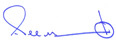
Signature of: abel maldonado